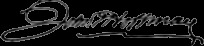
Signature of: john t hoffman